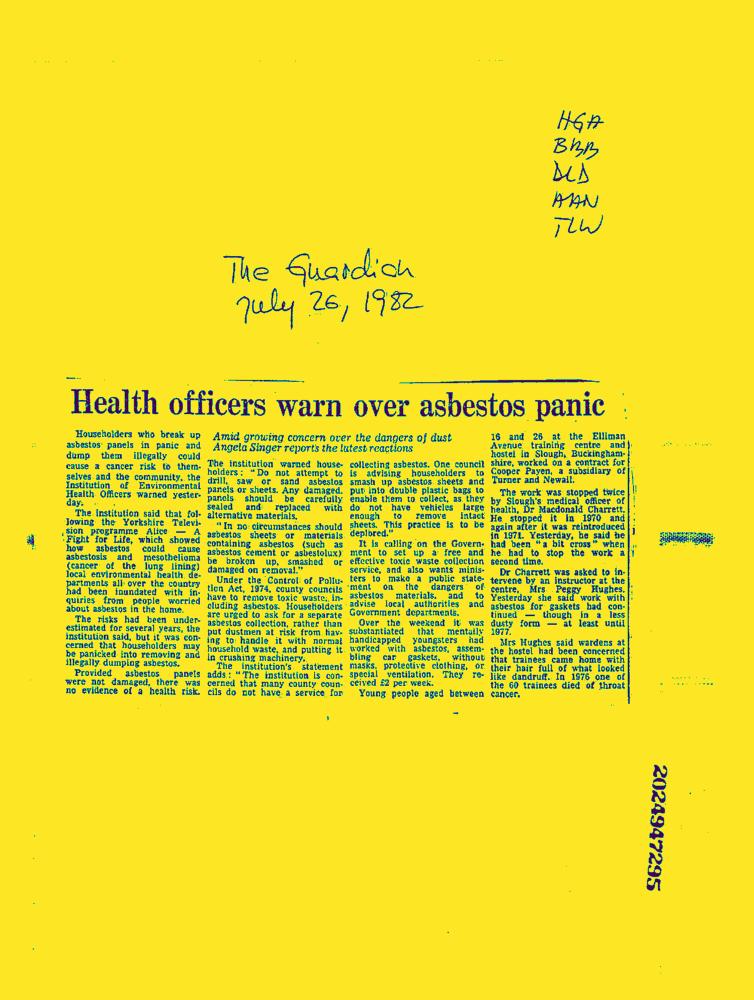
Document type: News-Article